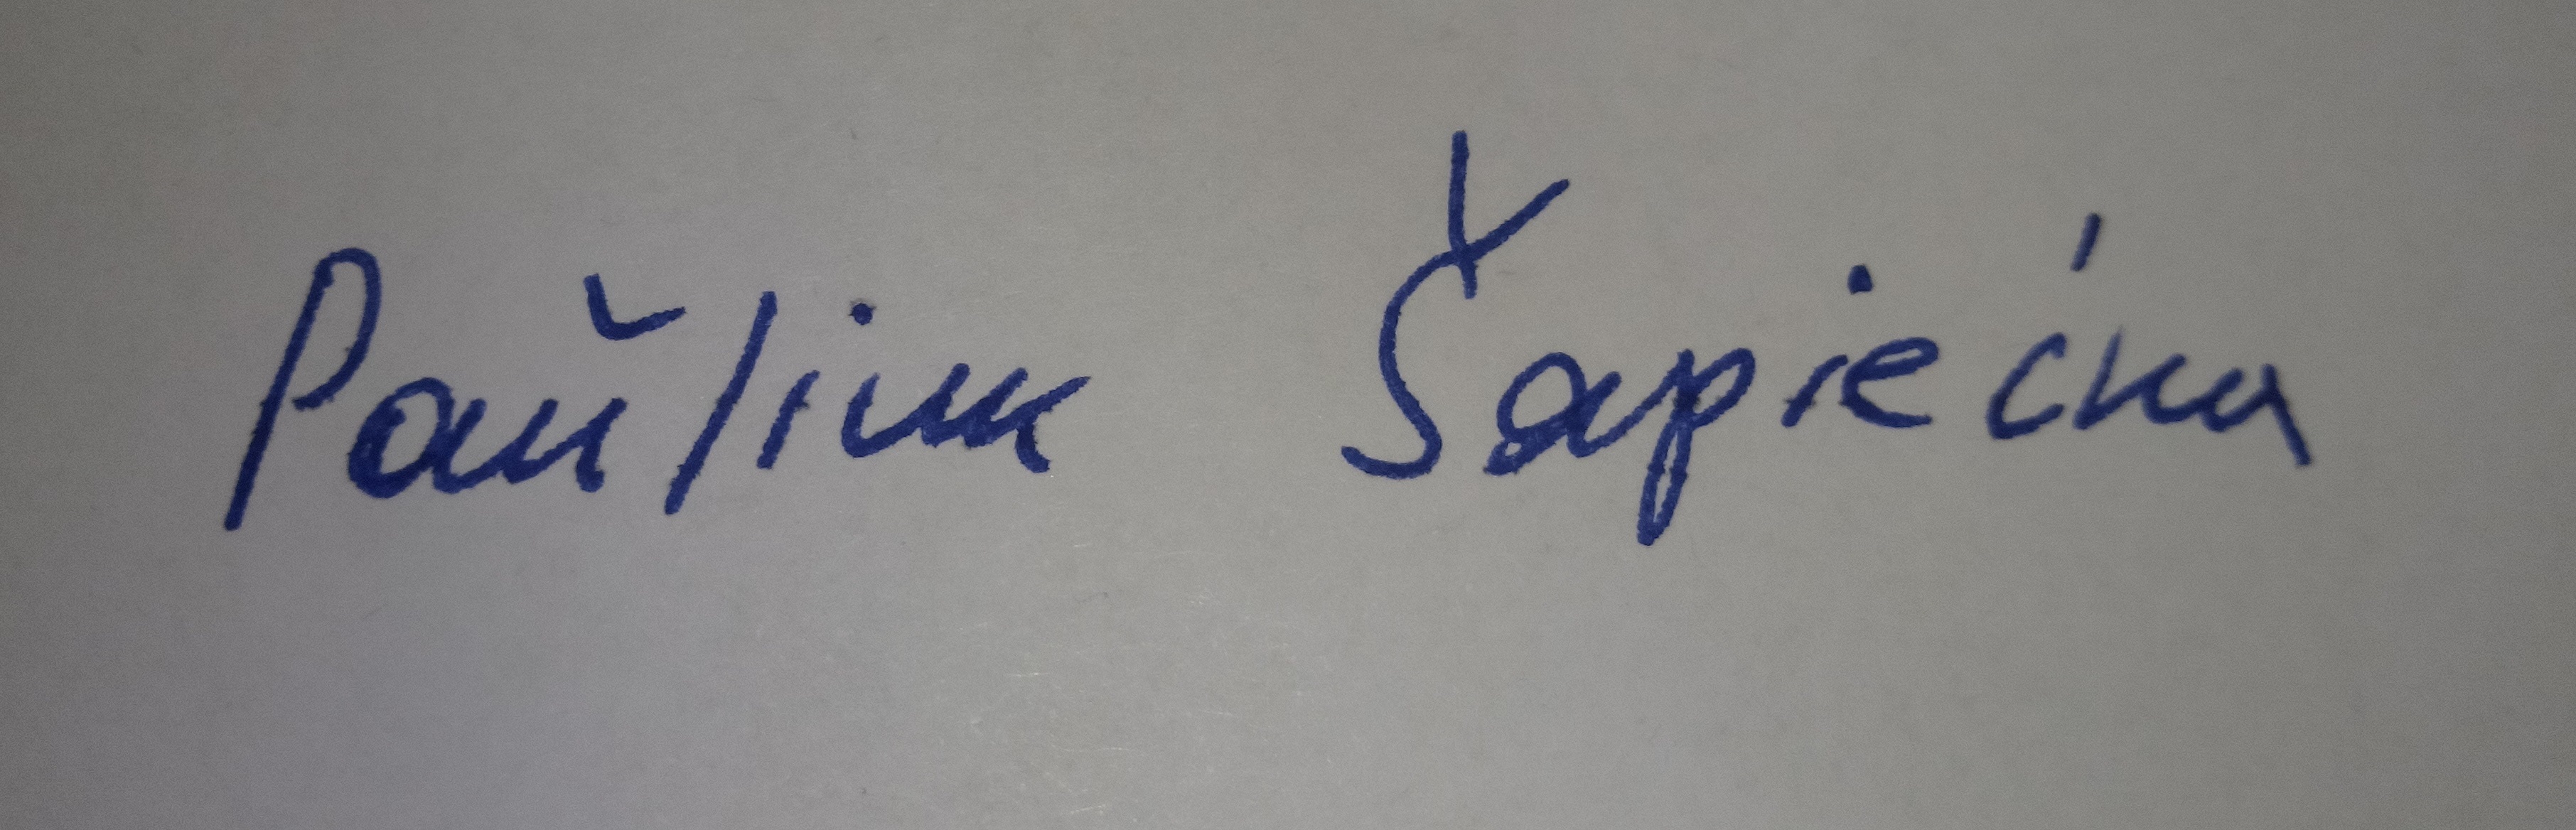
Signature of: paŭliuk šapiećka